Question: What appears to be the issue?
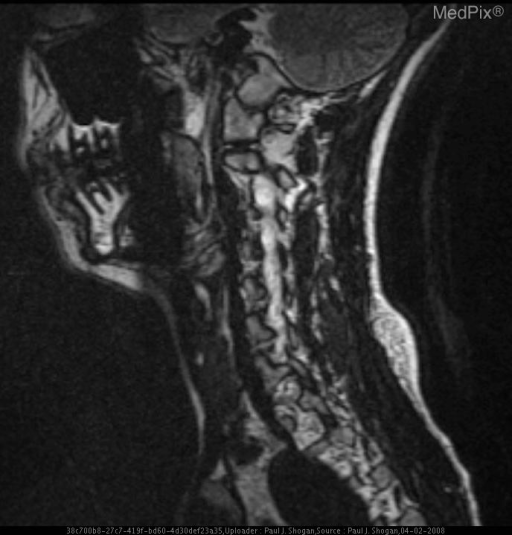
Answer: The findings suggest Occlusion of the right vertebral artery at the C1-2 level with subacute infarction of the right lateral medulla oblongata, and chronic infarction of the left flocculonodular lobe, as a result of traumatic chiropractic cervical manipulation.. FIESTA 3D sagittal image of the right vertebral artery reveals loss of the normal T2 signal related flow void.. The patient might have a history of 28 y.o. woman, four months postpartum, with onset of neck pain, severe vertigo associated with severe vomiting, anesthesia of the right hemi-facial region and loss of sensation in the region of the left upper and lower extremities immediately following cervical chiropractic manipulation.  The patient was unsuccessfully treated for vertigo associated with Meniere’s disease. The patient underwent a second cervical chiropractic treatment 15 days later, and presented with recurrent severe vertigo and associated hemi-anesthesia and difficulty phonating.  Imaging was obtained one month following the initial chiropractic treatment.